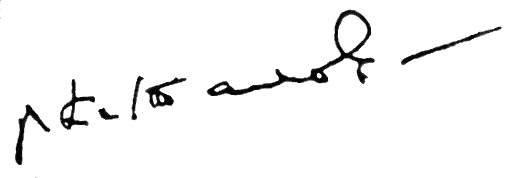
Signature of: pavel kutakhov